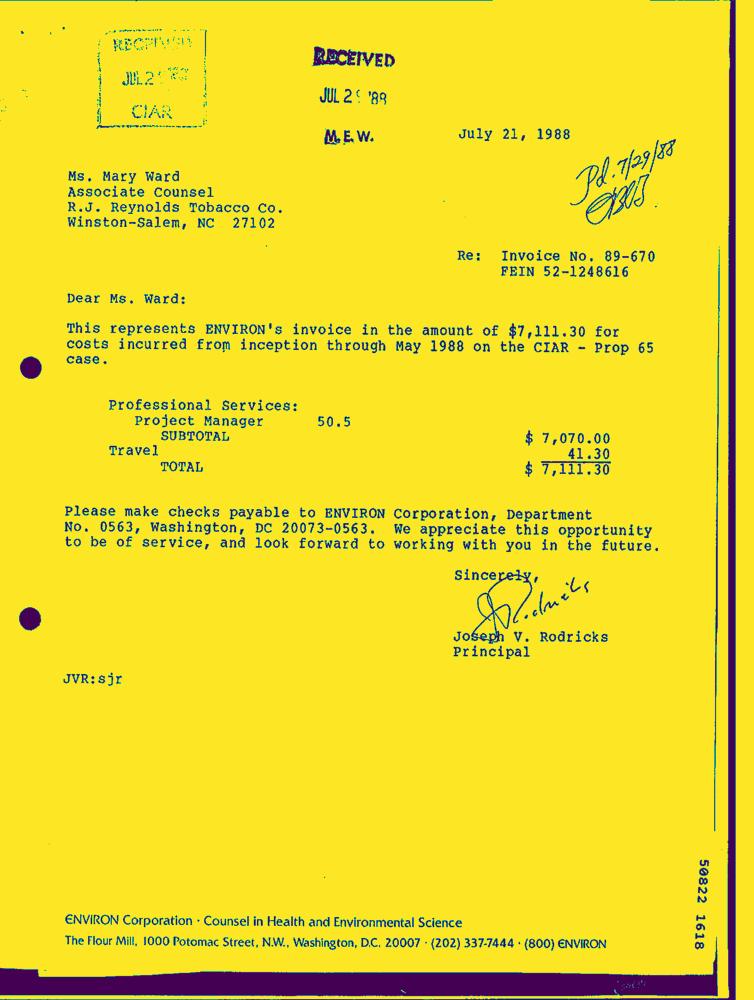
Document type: Letter-Doc